Question: What appears to be the issue?
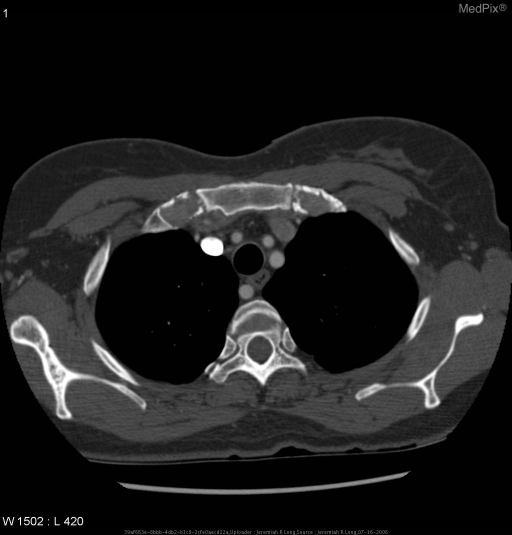
Answer: The findings suggest CT examination of the chest performed with IV contrast according to a PE/DVT protocol demonstrated an aberrant right subclavian artery.  The mediastinum was otherwise unremarkable.  There was no pulmonary embolism detected.. CT examination of the chest with IV contrast performed accoring to a PE/DVT protocol demonstrated an aberrant right subclavian artery.  The mediastinum was otherwise unremarkable.  There was no pulmonary embolism detected.. The patient might have a history of 54 year-old female with acute onset chest pain..